Question: What do the imaging results show?
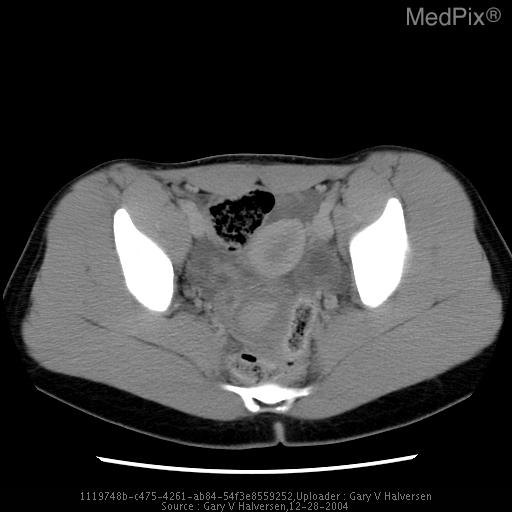
Answer: The imaging shows CT: Large heterogeneous pelvic mass displacing the uterus anteriorly.

US: Enlarged right ovary with central cystic component.  Absent blood flow. pelvis.